Question: What do the imaging results show?
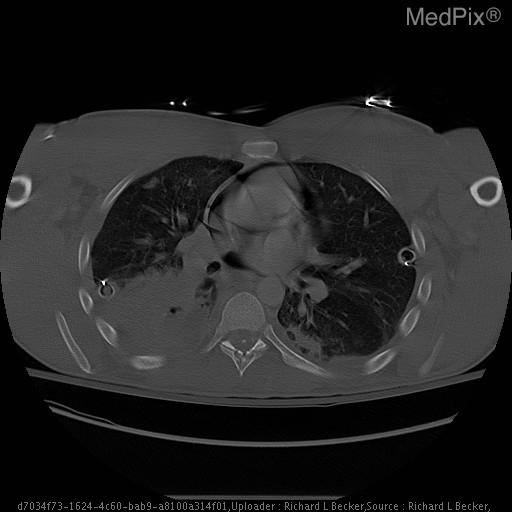
Answer: The imaging shows Thin rim of lucency surrounding the cardiac shadow. Previous Chest CT showed a small amount of pericardial air at the apex. Subsequent CT images.